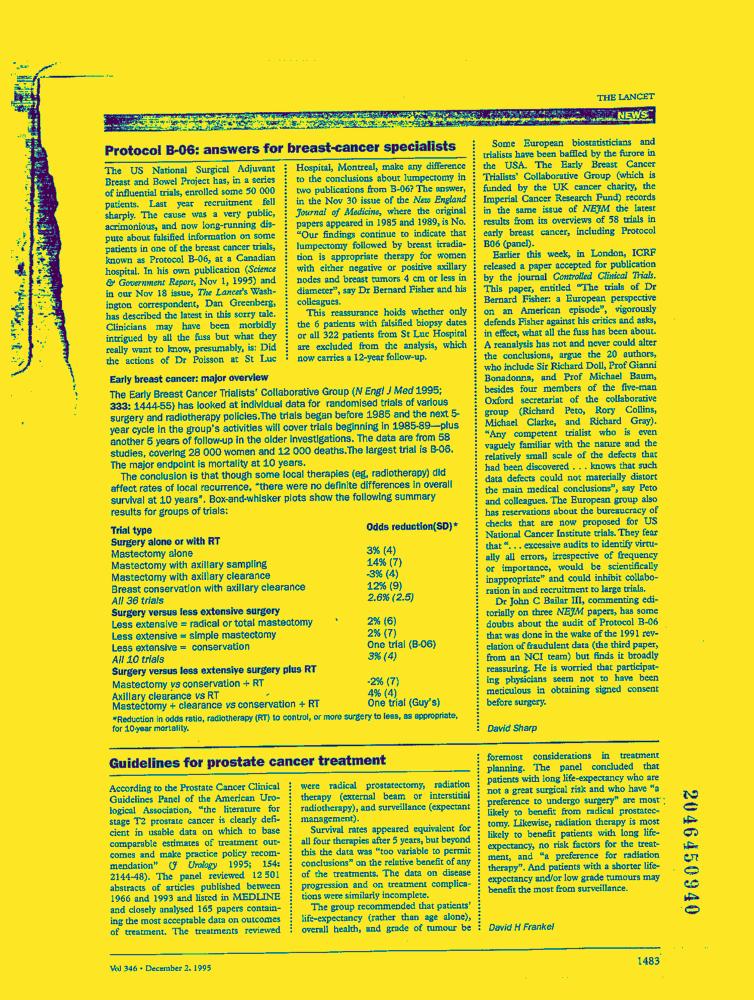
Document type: News-Article